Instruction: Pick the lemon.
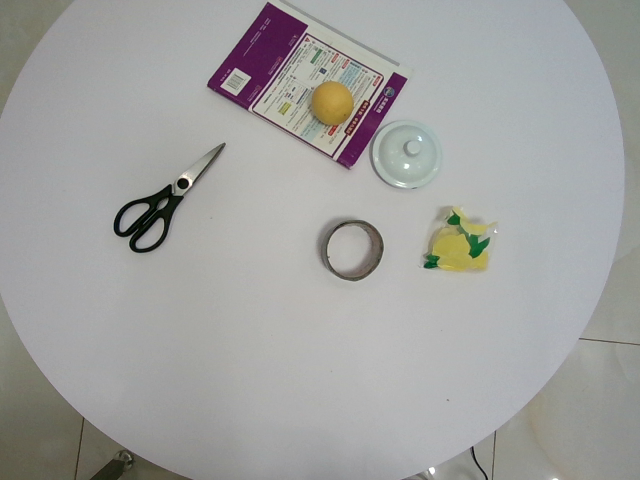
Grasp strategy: vertical